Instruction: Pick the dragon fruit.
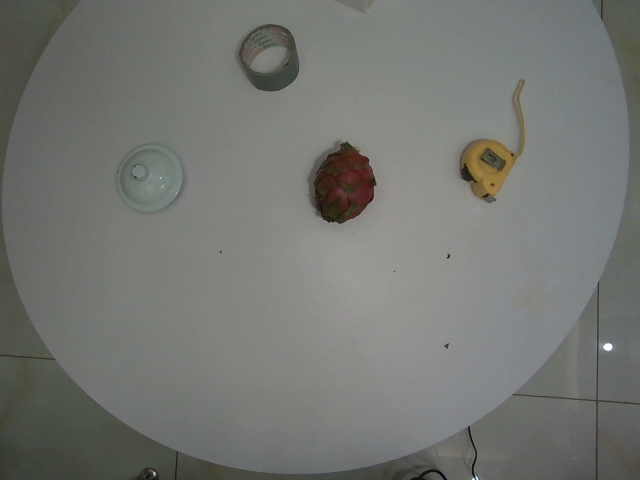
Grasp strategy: vertical